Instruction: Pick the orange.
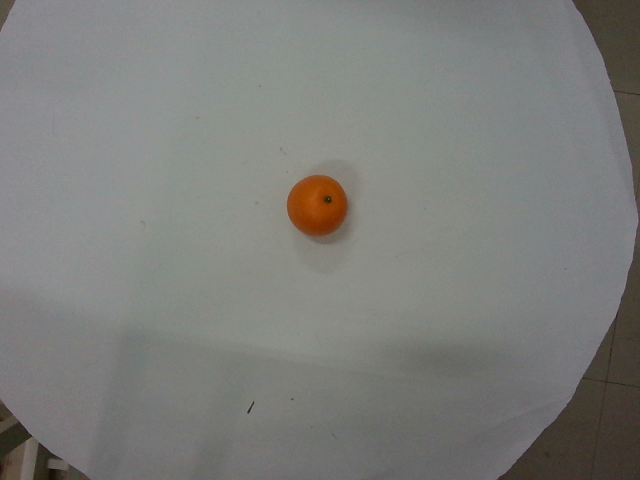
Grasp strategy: vertical